Question: Which state is mentioned in the document?
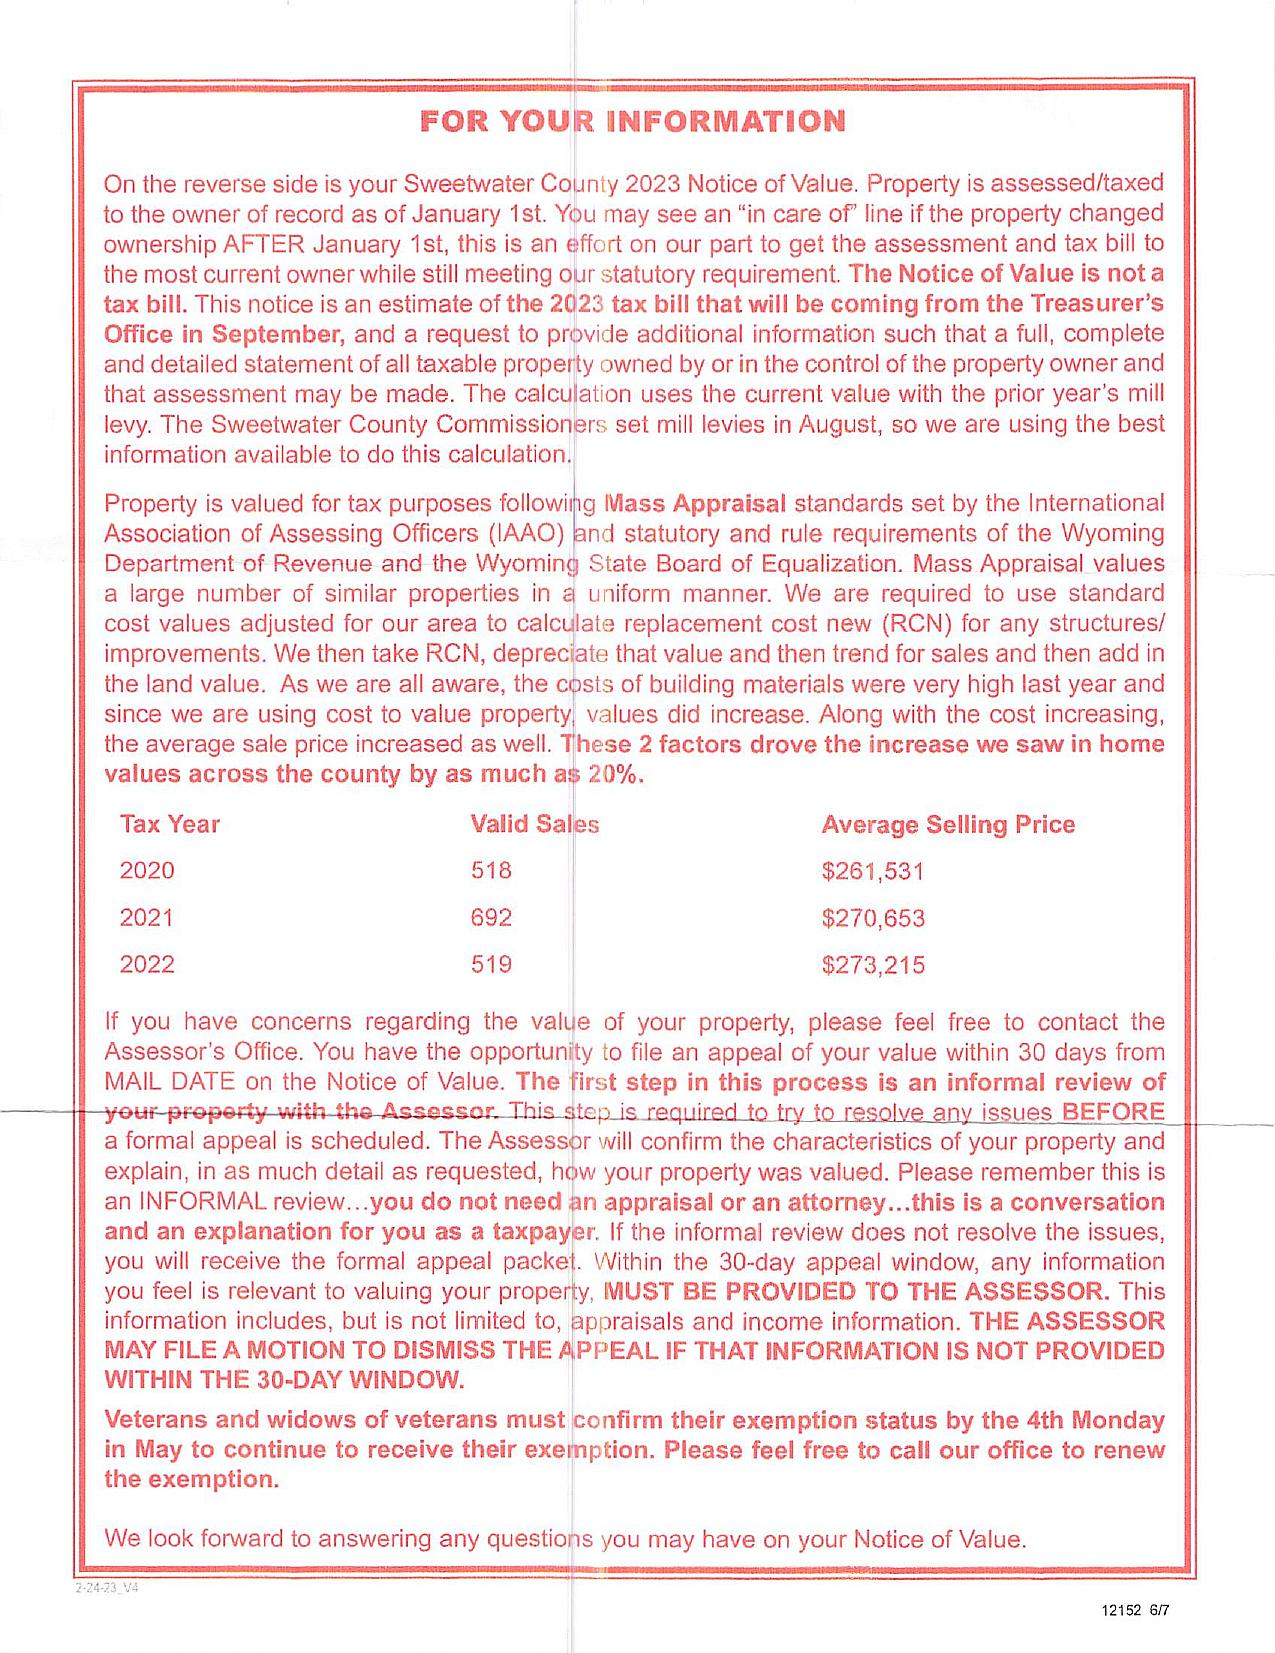
Answer: "Wyoming"